Question: What could the diagnosis suggest?
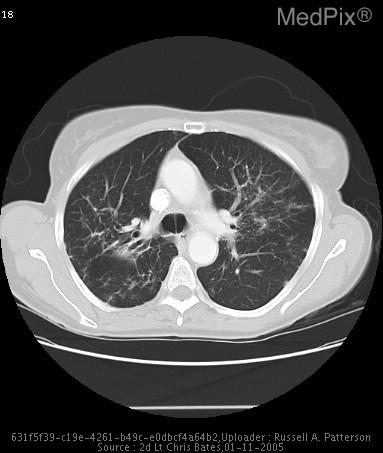
Answer: The possible diagnosis includes Nodular Interstitial Pattern: Granulomatous diseases both infectious (TB, Fungal, Bacteria, Atypical mycobacterium) and non- infectious (Sarcoidosis, Vasculitis-granulomatosis diseases, Histiocytosis) Hematogenous spread of malignancy, and, Pneumoconiosis..